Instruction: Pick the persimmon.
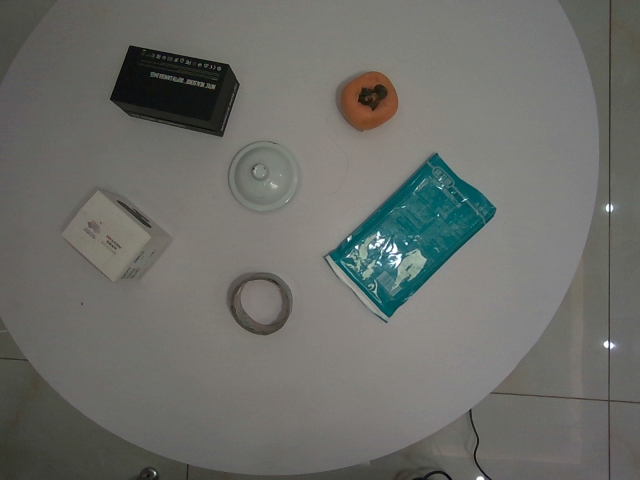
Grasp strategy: vertical